Question: Explain the disease:
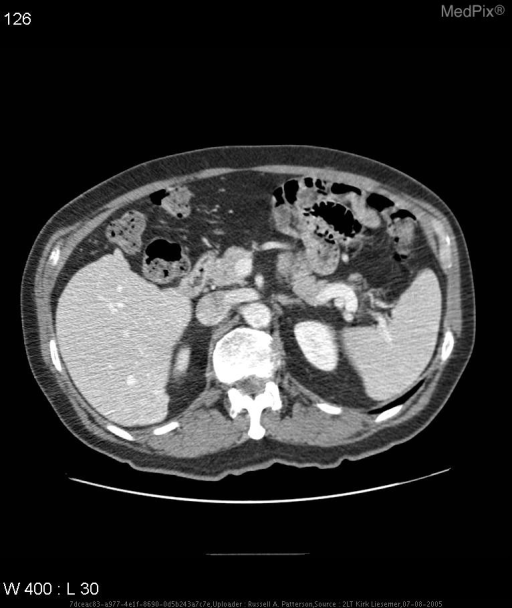
Answer: The disease is discussed as: Hepatocellular Carcinoma (HCC) occurs in 19-24% of pts with hemochromatosis, which is a 20 to 200 fold increased risk compared with the general population (similar to that of pts with cirrhosis secondary to viral hepatitis).

Risk factors include advancing age (>50), male sex, and the presence of cirrhosis.  LFT’s are often normal as the pathophysiology is not an inflammatory process.  HCC is the leading cause of death in pts with hemochromatosis (approximately 30%).  Other causes include cardiac failure resulting from iron deposition in the heart tissue and hepatic failure.

FNH is almost always seen in women of childbearing age (90%) and is frequently associated with oral contraceptive use.
The remainder of the abdominal pelvic CT was neg for malignancy and pts unremarkable physical exam (non-cachectic) makes mets unlikely.